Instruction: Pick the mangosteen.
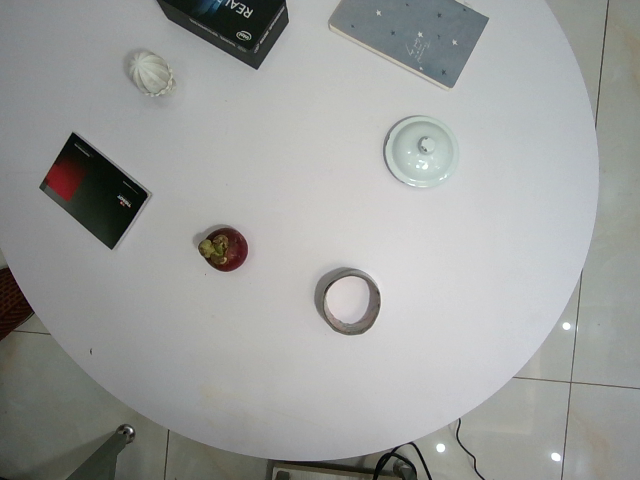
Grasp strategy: vertical